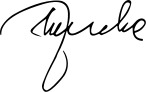
Signature of: q1444405